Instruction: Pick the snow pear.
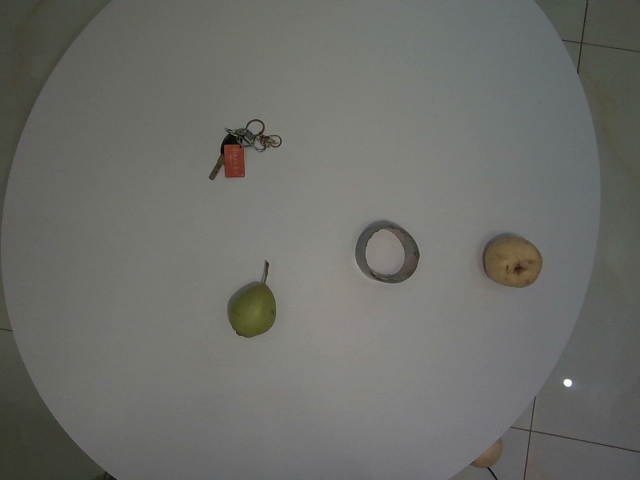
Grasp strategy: vertical